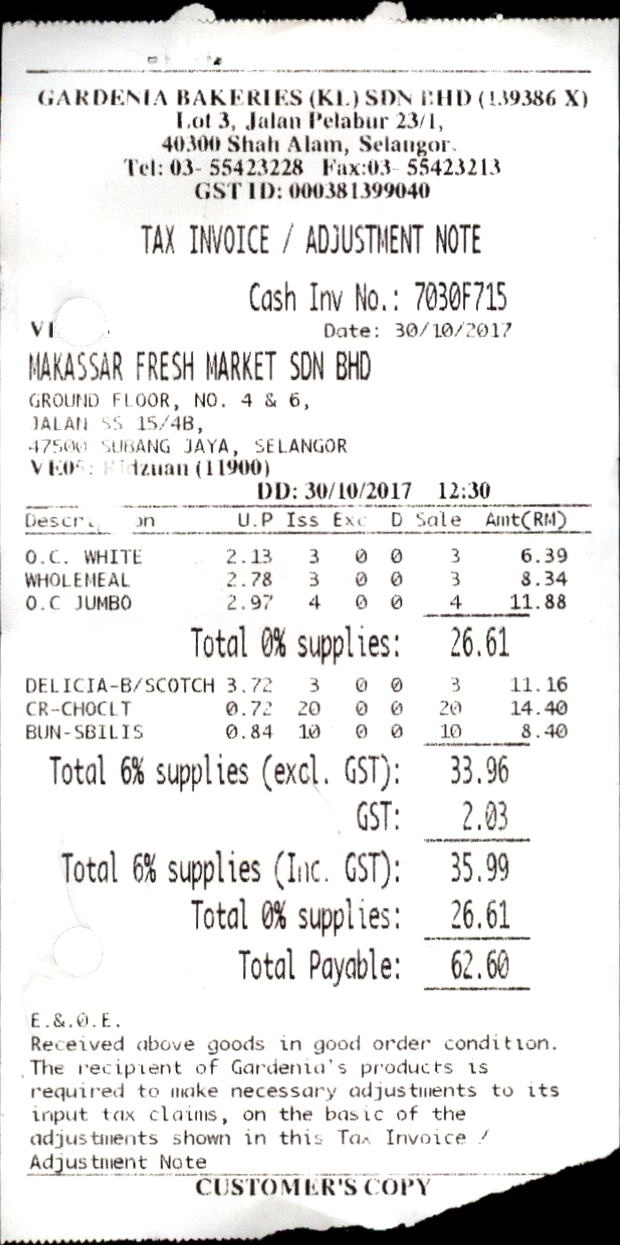
GARDENIA BAKERIES (KL) SDN BHD (139386 X)
LOT 3, JALAN PELABUR 23/1,
40300 SHAH ALAM, SELANGOR.
TEL: 03- 55423228
GST ID: 000381399040
TAX INVOICE / ADJUSTMENT NOTE
CASH INV NO.: 7030F715
VI
DATE: 30/10/2017
MAKASSAR FRESH MARKET SDN BHD
GROUND FLOOR, NO. 4 & 6,
JALAN SS 15/4B,
47500 SUBANG JAYA, SELANGOR
VE05: RIDZUAN (11900)
DD: 30/10/2017
DESCR
U.P
ISS
EXC
D
SALE
AMT(RM)
O.C. WHITE
2.13
3
0
0
3
6.39
WHOLEMEAL
2.78
3
0
0
3
8.34
O.C JUMBO
2.97
4
0
0
4
11.88
TOTAL 0% SUPPLIES:
26.61
DELICIA-B/SCOTCH
3.72
3
0
0
3
11.16
CR-CHOCLT
0.72
20
0
0
20
14.40
BUN-SBILIS
0.84
10
0
0
10
8.40
TOTAL 6% SUPPLIES (EXCL. GST):
33.96
GST:
2.03
TOTAL 6% SUPPLIES (INC. GST):
35.99
TOTAL 0% SUPPLIES:
26.61
TOTAL PAYABLE:
62.60
E.&.0.E.
RECEIVED ABOVE GOODS IN GOOD ORDER CONDITION.
THE RECIPIENT OF GARDENIA'S PRODUCTS IS
REQUIRED TO MAKE NECESSARY ADJUSTMENTS TO ITS
INPUT TAX CLAIMS, ON THE BASIC OF THE
ADJUSTMENTS SHOWN IN THIS TAX INVOICE /
ADJUSTMENT NOTE
CUSTOMER'S COPY
FAX:03- 55423213
12:30
ON